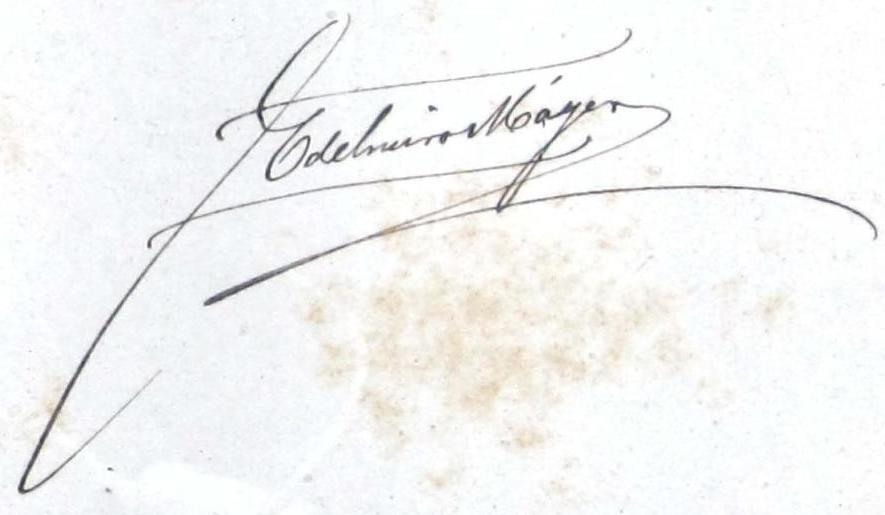
Signature of: edelmiro mayer